Question: Describe the condition in detail:
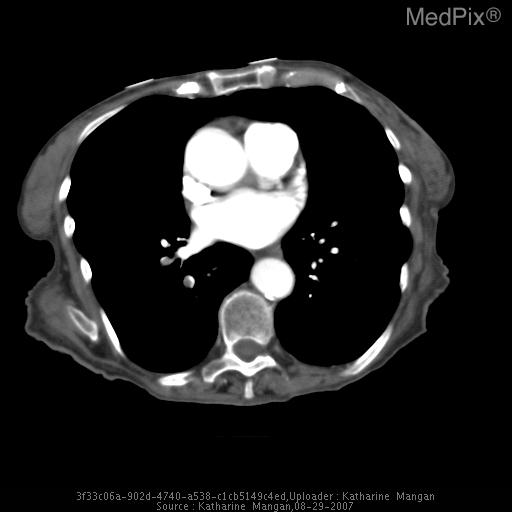
Answer: The disease is discussed as: Pulmonary Embolism:

Clinical presentation for pulmonary embolism is variable and symptoms/signs are overall nonspecific. Symptoms include dyspnea, pleuritic chest pain, tachypnea, tachycardia, hemoptysis, cough.

EKG, pO2, A-a gradient abnormalities are also nonspecific. D-dimer (if negative) is useful in low clinical probability patients to exclude PE. A positive D-dimer is nonspecific and has many causes (surgery, pregnancy, cancer, etc).

CXR can be normal in setting of PE. Abnormalities, however, are common and include atelectasis, parenchymal infiltrate, pleural effusion, or diaphragm elevation. Westermark’s sign (oligemia) and Hamptom’s hump (infarct) are uncommonly seen. In addition, a CXR can exclude other potential etiologies of patient's symptoms: like pneumonia, pneumothorax, CHF or rib fracture. Also, it is essential for correlation to the V/Q scan.

Risk factors for pulmonary embolism include: recent surgery or prolonged immobilization, cancer, pelvis/lower extremity trauma or surgery, pregnancy, estrogens, coagulopathy, others.

With improvement in technology, CT angiography is now the standard evaluation tool for the diagnosis of pulmonary embolism. However, to date Ventilation/Perfusion scintigraphy still has a role in the evaluation of PE. (although it has been limited by advances/improvements of CT angiography)